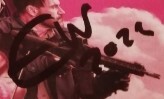
Signature of: edgar wright